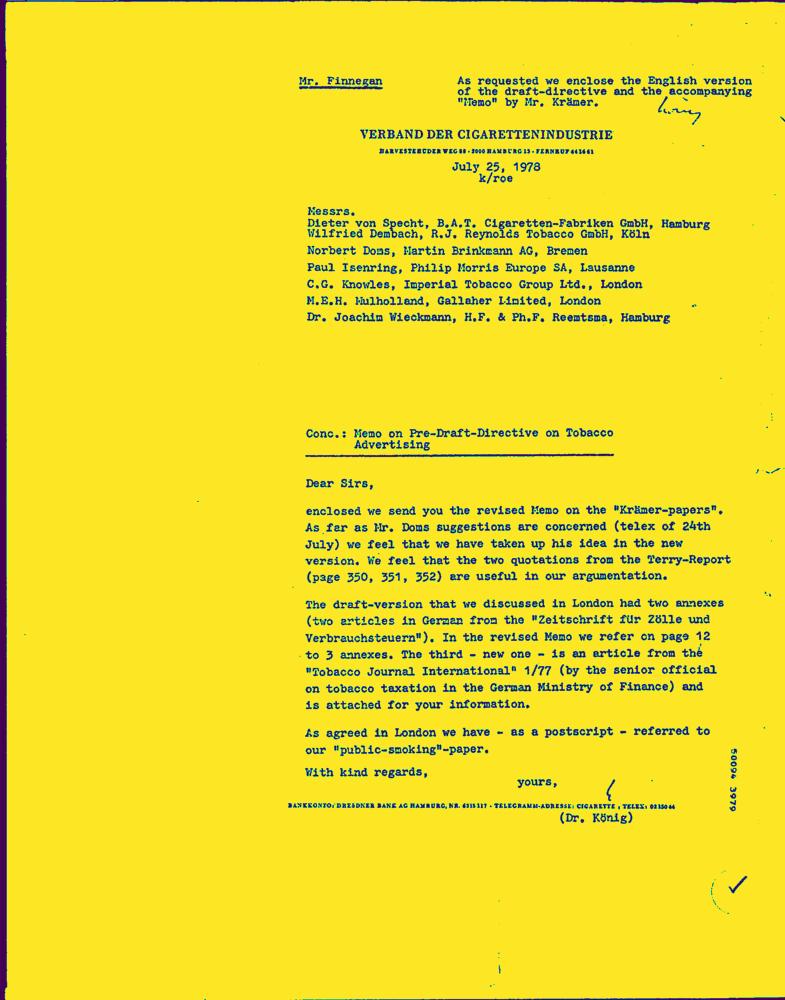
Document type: Letter-Doc